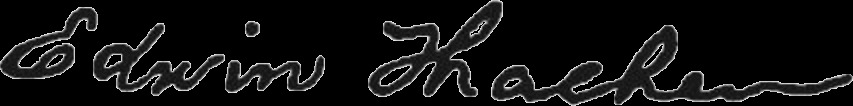
Signature of: edwin thacher